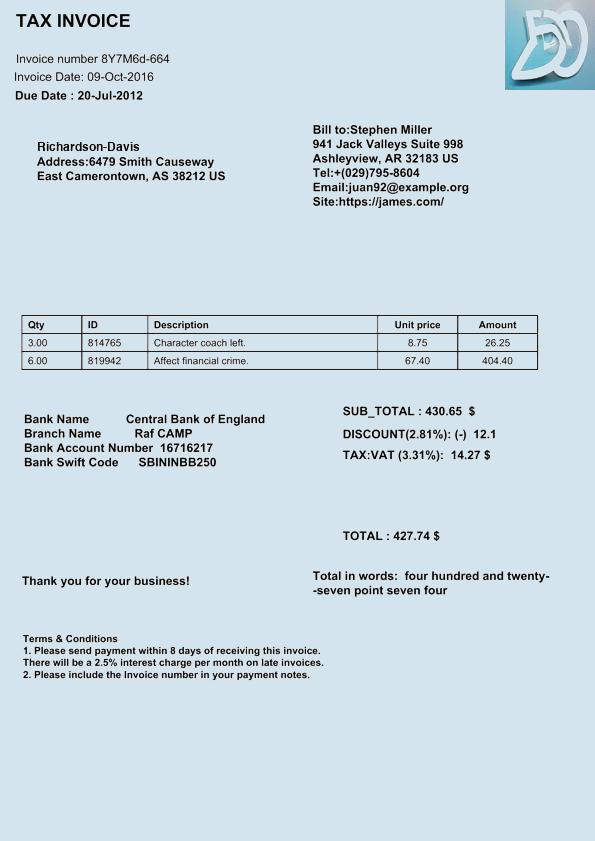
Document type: Invoice